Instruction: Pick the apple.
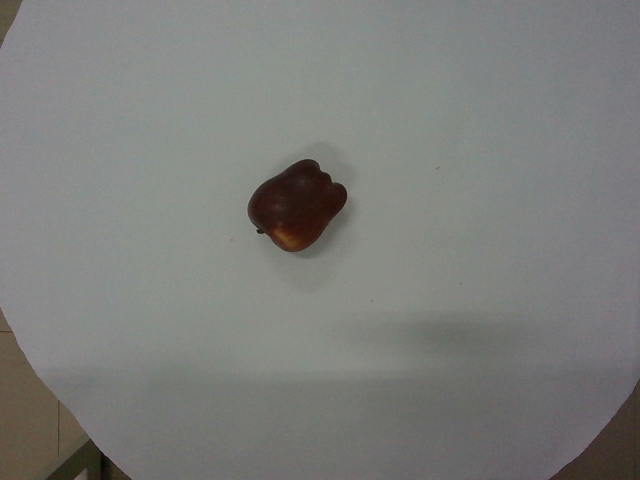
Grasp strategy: vertical